Question: What might the diagnosis be?
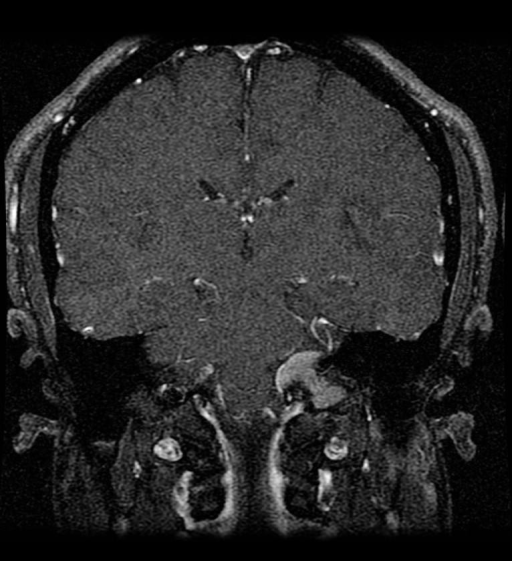
Answer: The possible diagnosis includes meningioma
nerve sheath tumor (schwannoma)
less likely:
paraganglioma
metastatic disease
lymphoma.